Question: How does the patient history play a role?
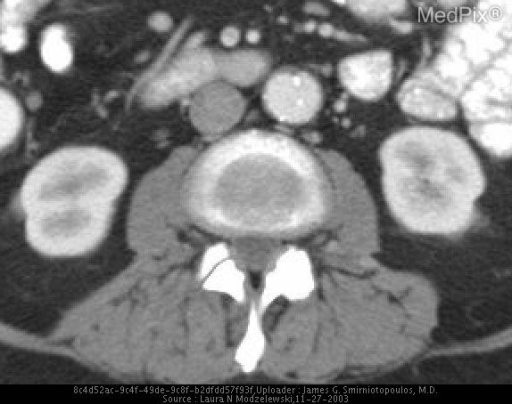
Answer: The patient's history of 76 year old gentleman with abdominal pain scheduled for a CT of the abdomen and pelvis to delineate cause. is key in understanding the case.